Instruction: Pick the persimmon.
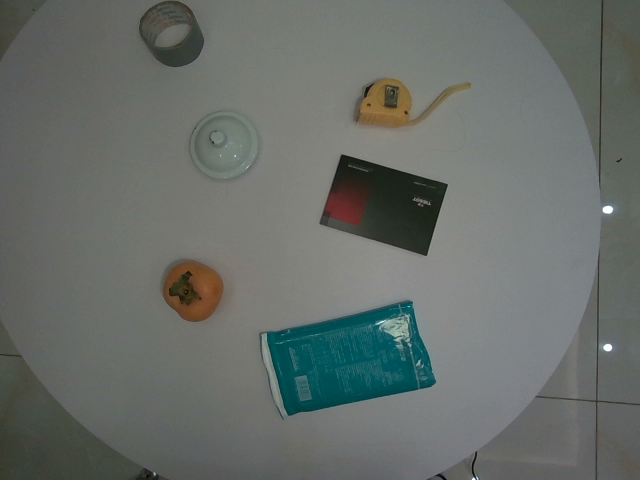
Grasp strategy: vertical